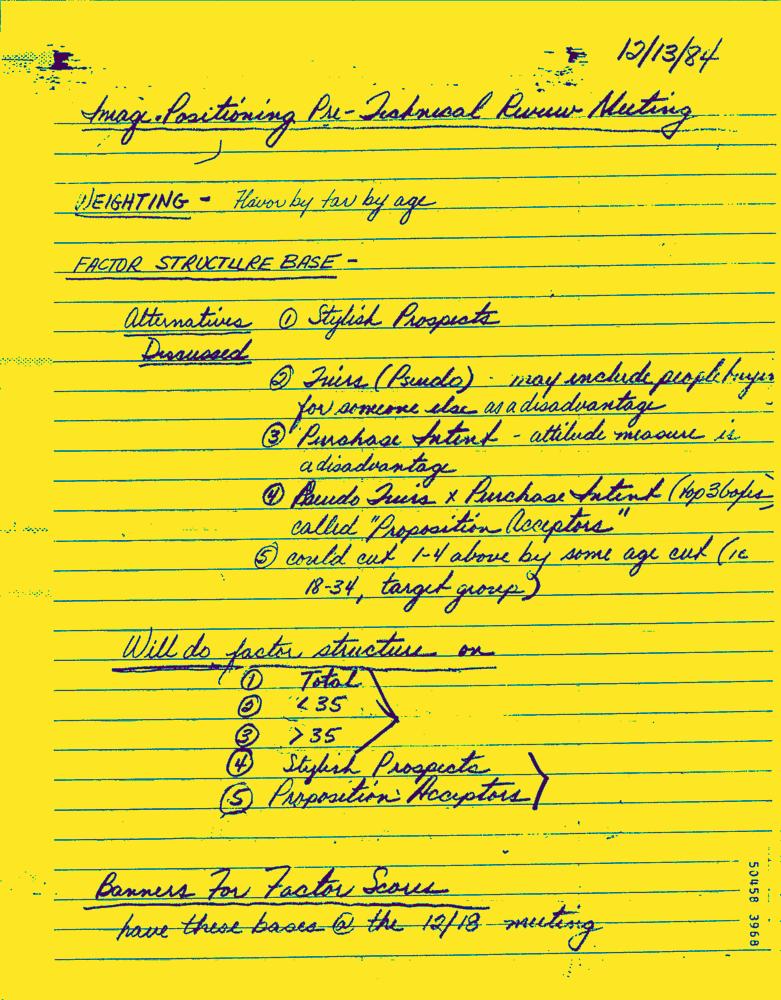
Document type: Hand-Written